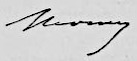
Signature of: charles de morny duke of morny